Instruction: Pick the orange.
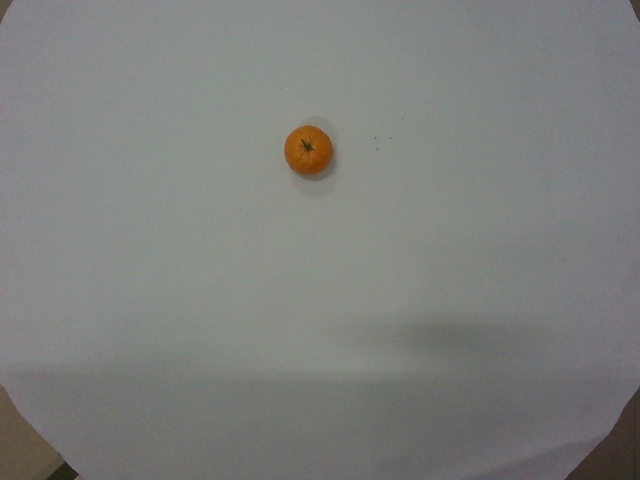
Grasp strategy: vertical